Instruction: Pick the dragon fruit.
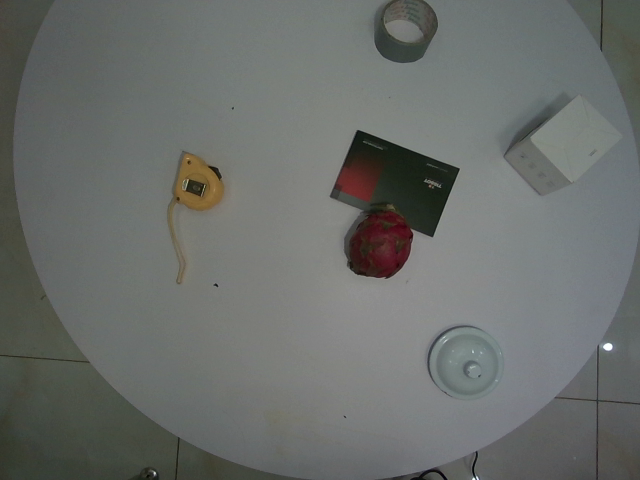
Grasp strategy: vertical